Question: Talk about the condition:
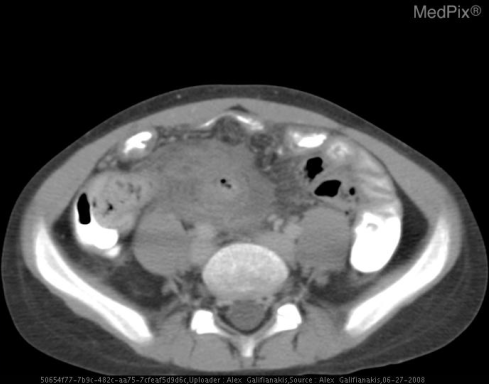
Answer: The disease is discussed as: Acute appendicitis constitutes the most common abdominal surgical emergency, affecting approximately 1 in 14 americans at some point in theirs lives, and 0.1% of the US population per year.  Approximately 250,000 appendectomies are performed each year, of which approximately 20% disclose a normal appendix.  Ultrasound has recently received considerable attention as a means of diagnosing appendicitis.  In skilled hands, it has a sensitivity over 90% and an even higher specificity.  The examination is performed by gradually pressing the transducer down on the skin of the right lower quadrant, thereby displacing gas filled bowel loops and minimizing the distance between the transducer and the appendix.  The diagnosis is made when the diseased appendix is identified as a tubular, noncompressible structure measuring 6mm or more in diameter and demonstrating no peristalsis.  Confidence is further increased when a appendicolith, an echogenic focus with posterior shadowing seen in approximately one-third of patients, is identified.  Difficulties with the ultrasongraphic approach include a retrocecal appendix and obese or uncooperative patients. Moreover, the examination is highly operator dependent.